Question: How does the patient history play a role?
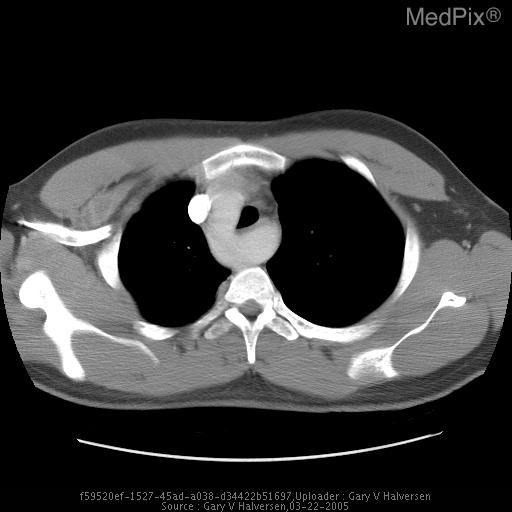
Answer: The patient's history of Vomiting 4 days prior, now with cough and chest pain. is key in understanding the case.